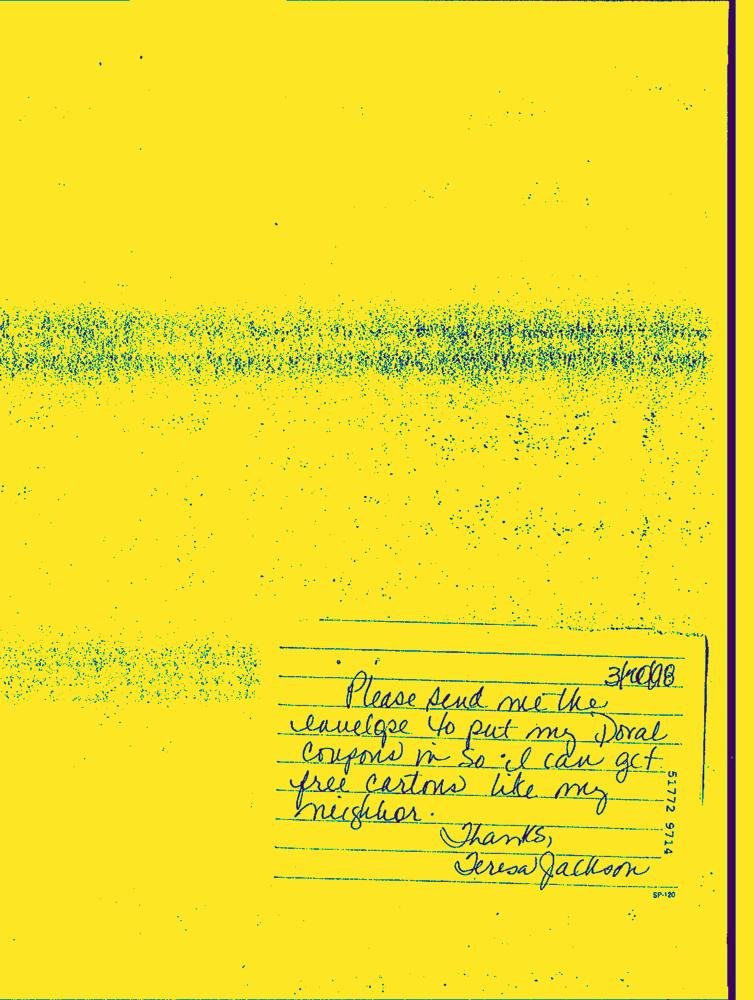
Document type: Hand-Written